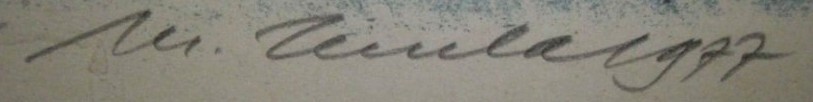
Signature of: milan zezula